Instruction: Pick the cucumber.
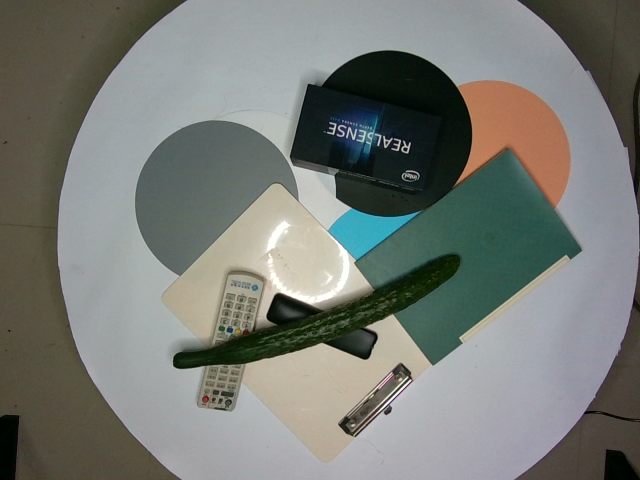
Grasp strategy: vertical